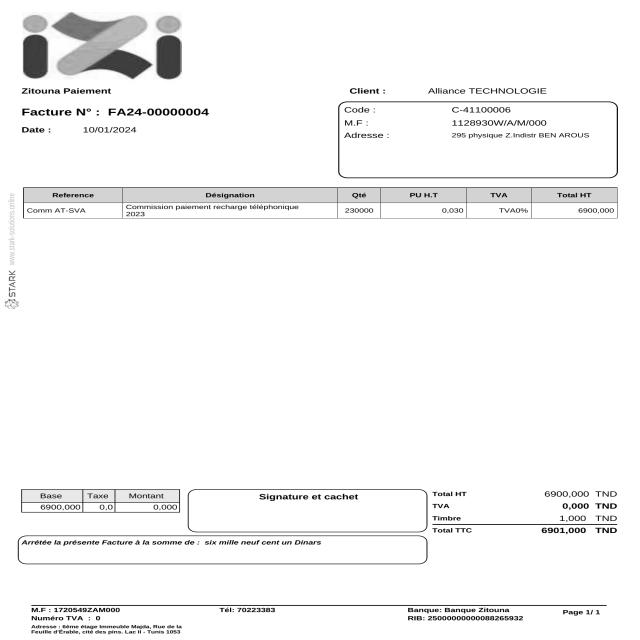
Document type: Invoice